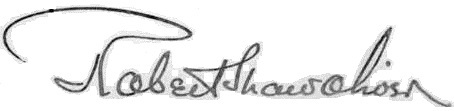
Signature of: robert shaw oliver